Question: How is the property described in the document?
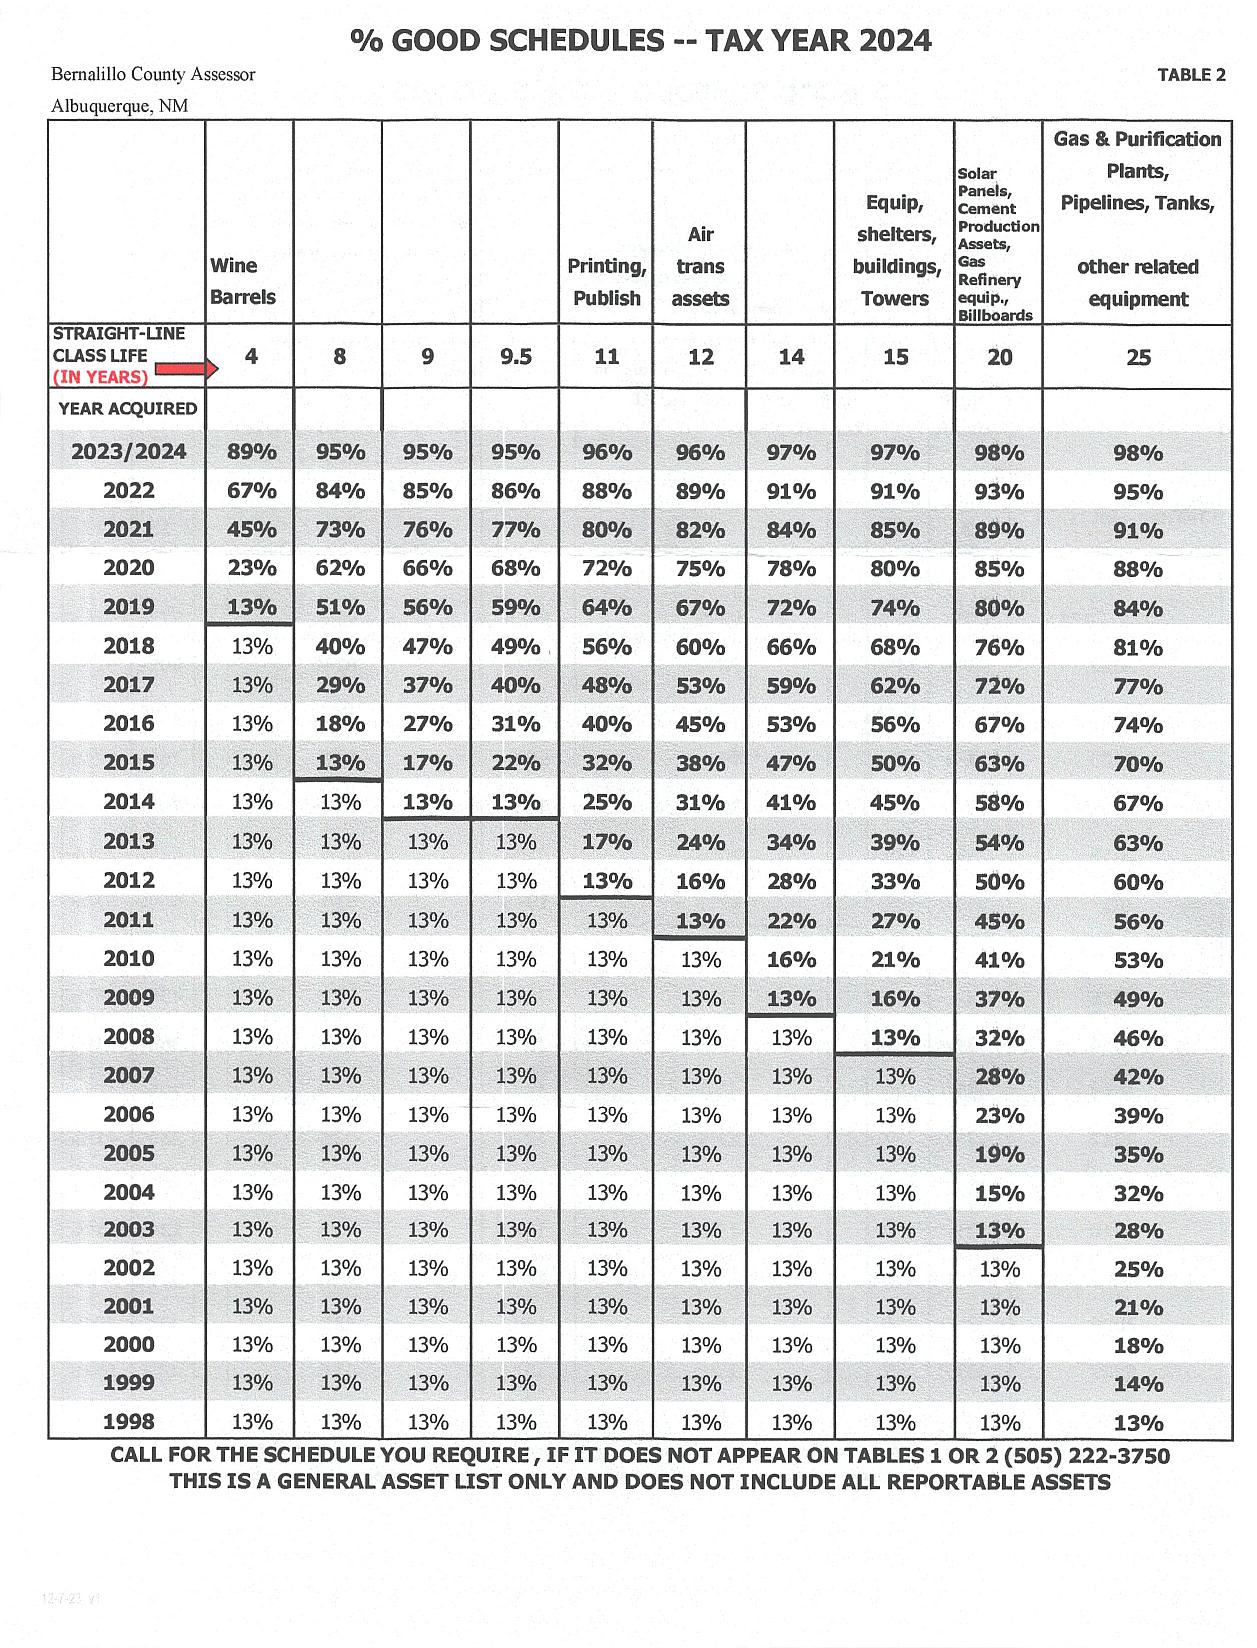
Answer: "Wine Barrels, Printing/Publish, Air transport assets, Equip/shelters/buildings/Towers, Solar Panels/Cement Production Assets/Gas Refinery equip/Billboards, Gas & Purification Plants/Pipelines/Tanks/other related equipment"